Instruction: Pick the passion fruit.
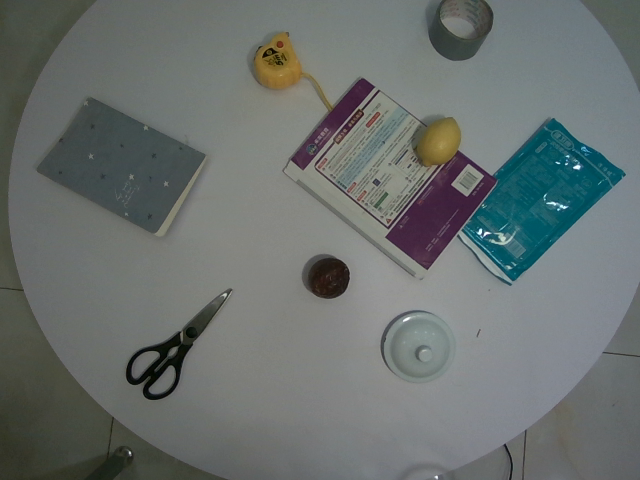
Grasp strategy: vertical